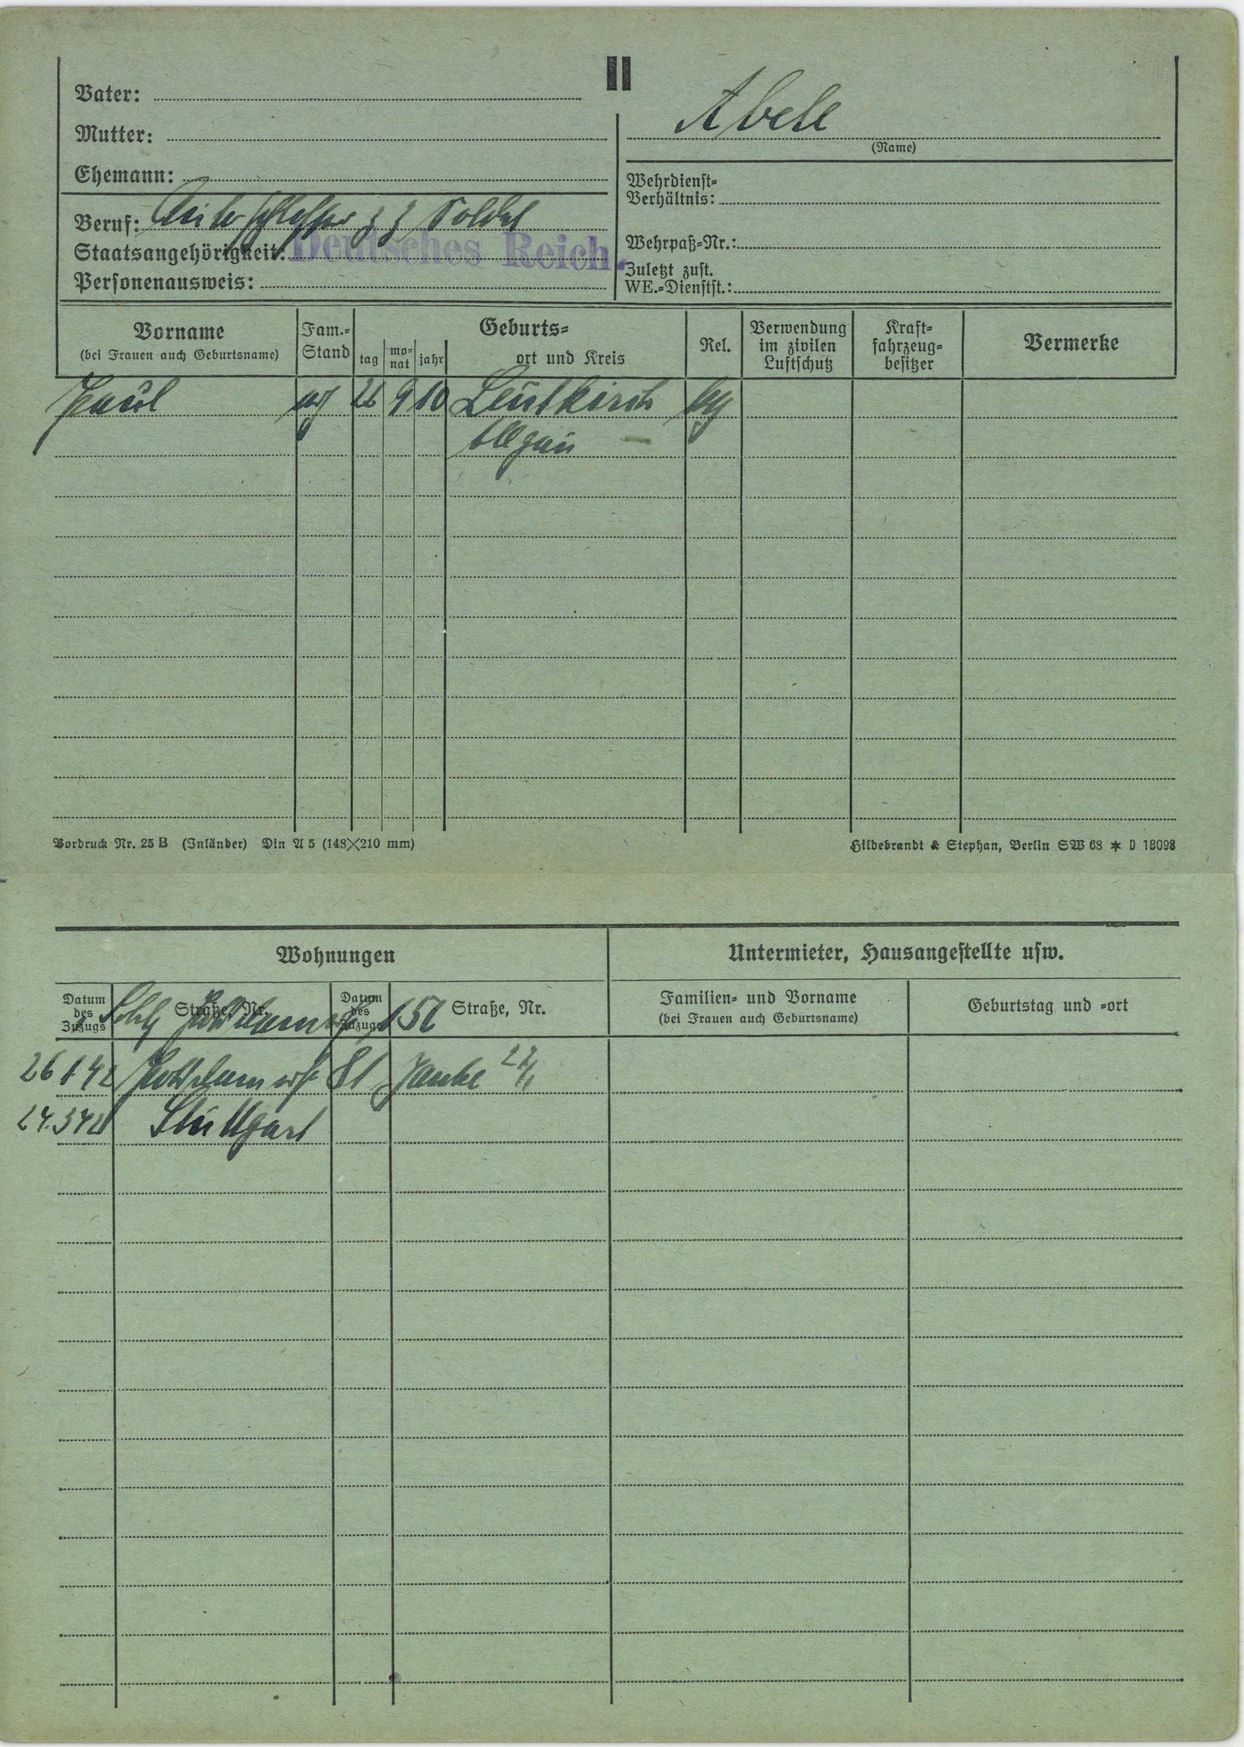
Abele